Can you pull out the amount in words, numerical amount, payee's name, date of the cheque, and the bank's name from the image?
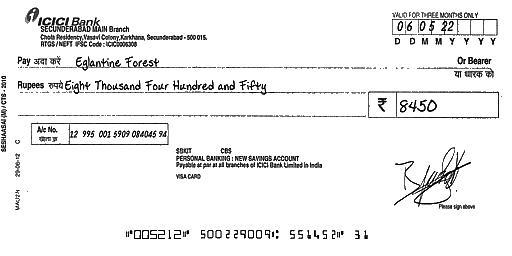
amt_in_words: Eight Thousand Four Hundred and Fifty
amt_in_figures: 8450
payee_name: Eglantine Forest
bank_name: ICICI Bank
cheque_date: 06/05/22